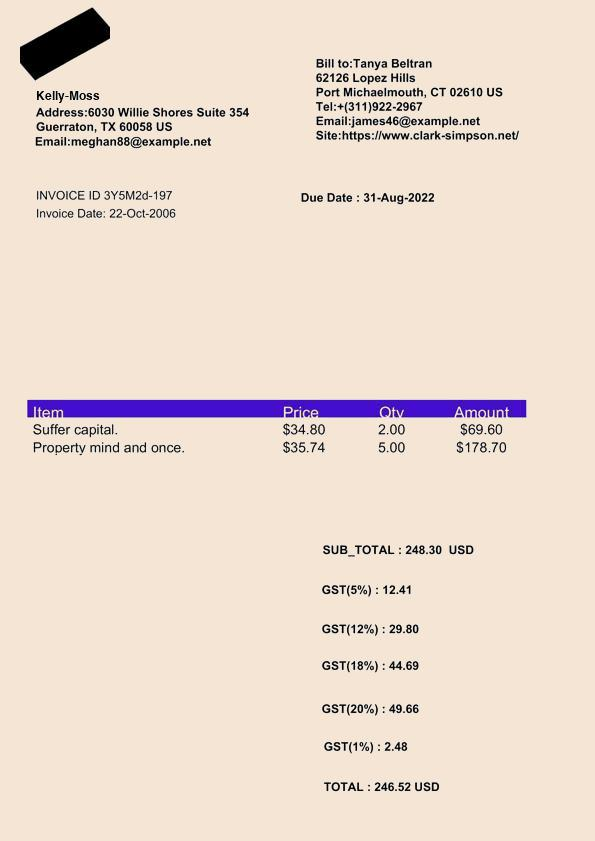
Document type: Invoice